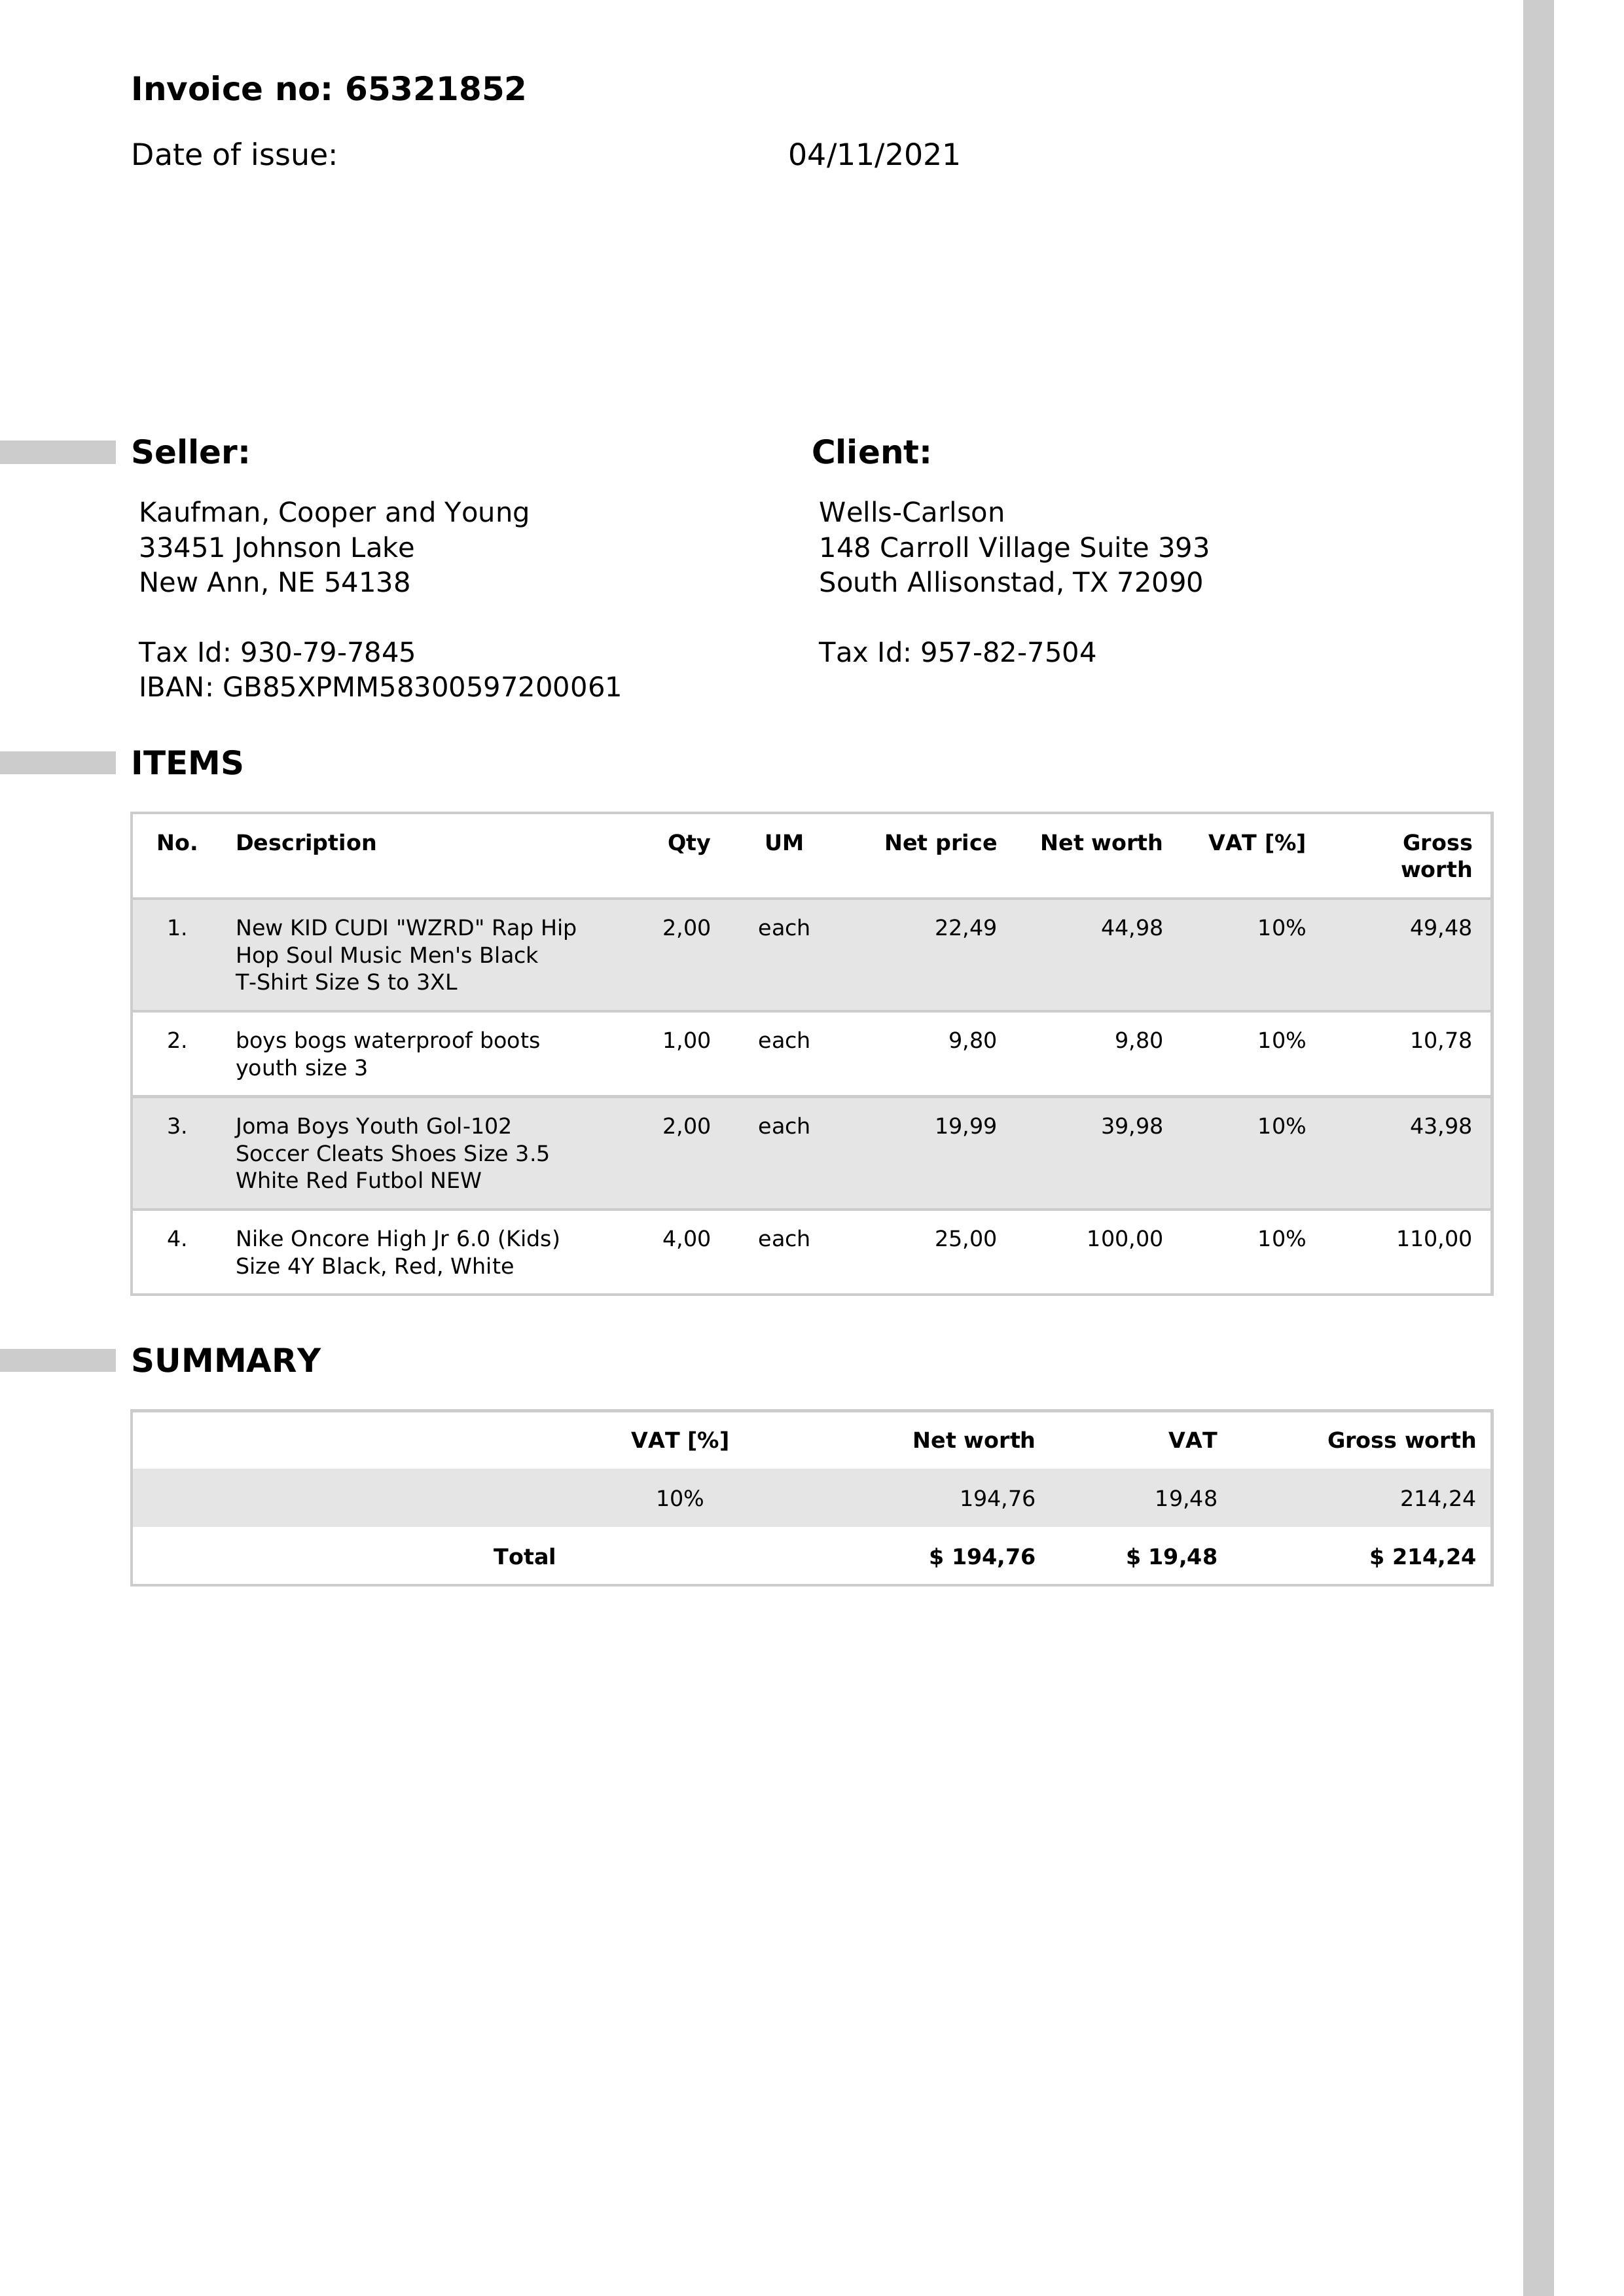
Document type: Invoice